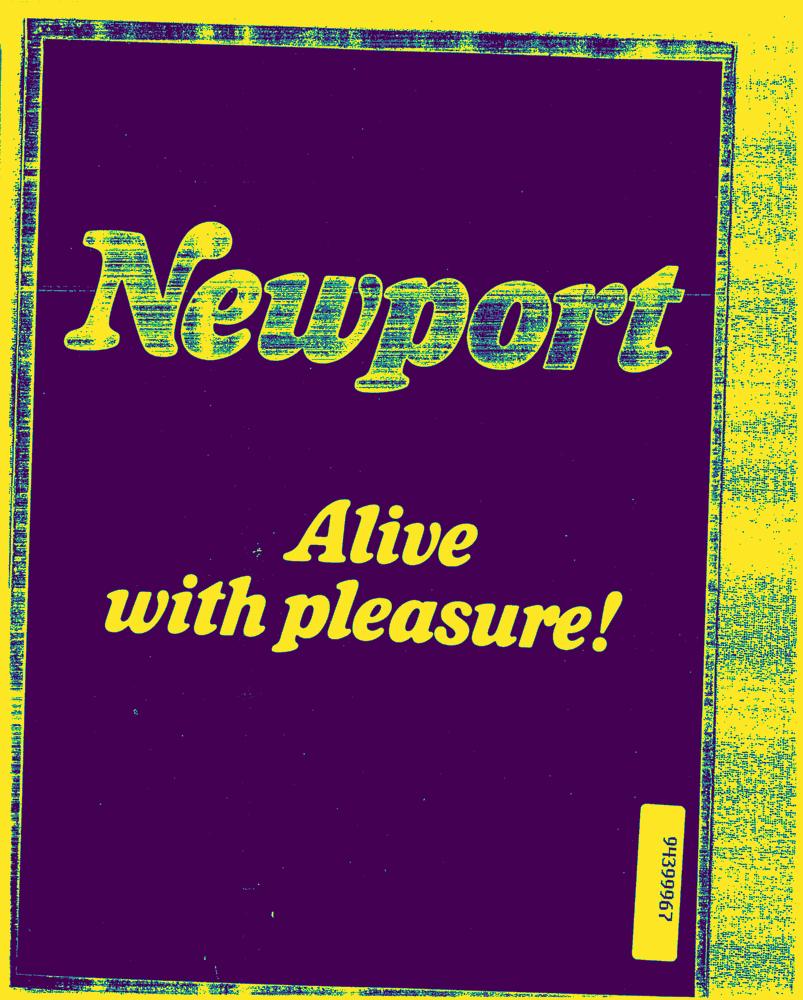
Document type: AD